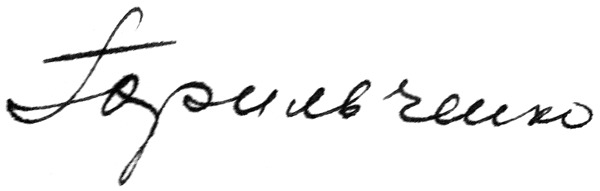
Signature of: q54670362